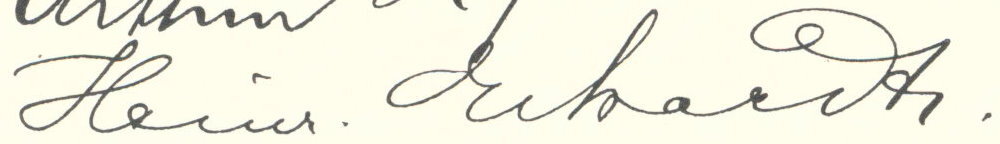
Signature of: heinrich eckardt